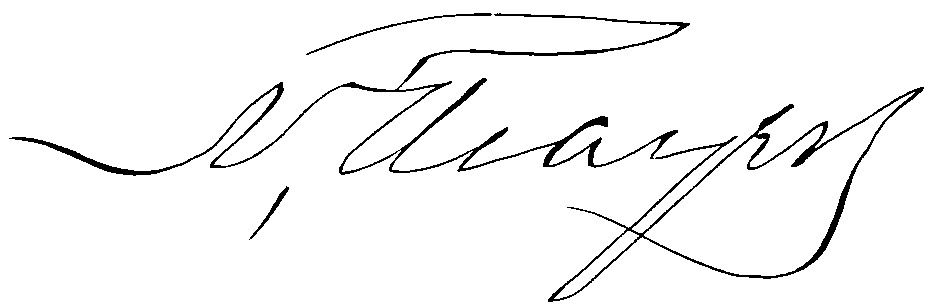
Signature of: nathaniel thayer jr